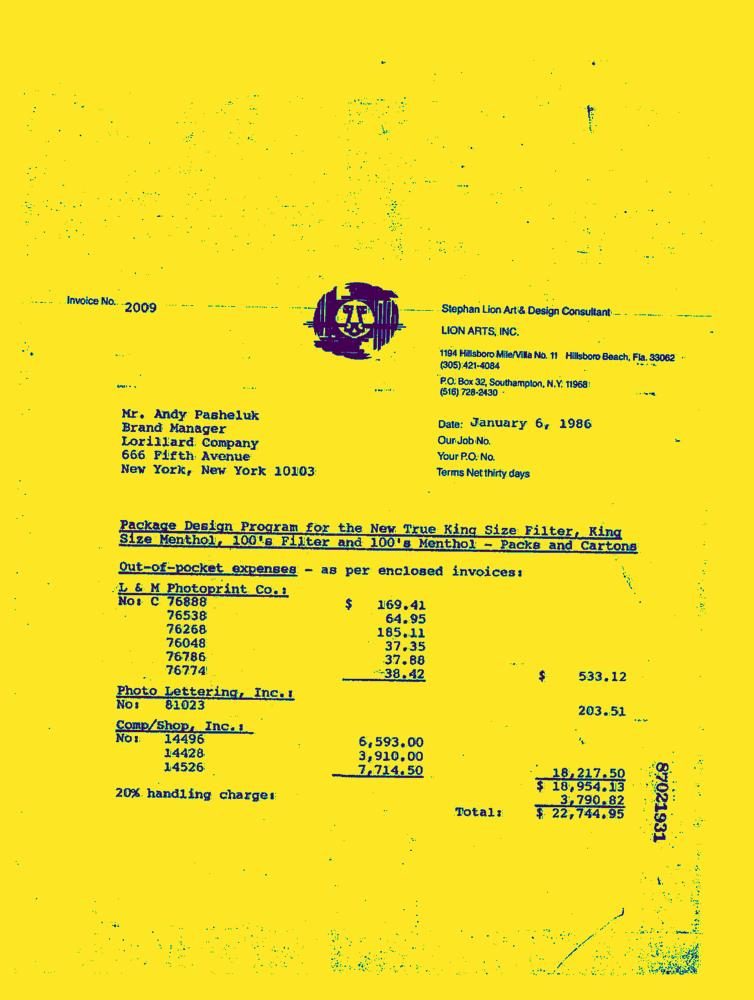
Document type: Invoice-Doc